Question: What was observed in the imaging?
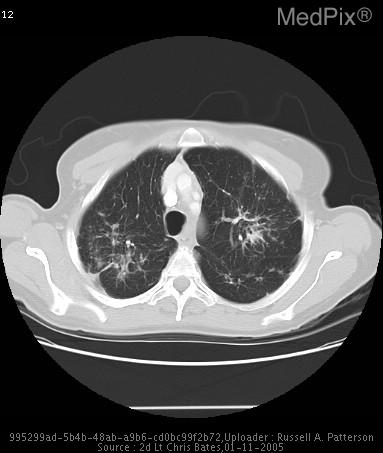
Answer: The imaging shows 1. The parenchyma of the lung demonstrates bilateral upper lobe predominant fibrotic changes with interlobular septal thickening. 2.  Numerous 1 cm nodular densities with in the periphery.
3.  As well as dominant fibrotic masses at the end of the bronchovascular bundle on the right side seen best on image #16 measuring 3.6 cm x 1.7 cm and on the left upper lobe seen best on image #10 measuring 2.4 cm X 1.8 cm with associated traction bronchiectasis, as well as some sparse areas of effected regions within the superior segments of the lower lobes bilaterally as well as the right middle lobe, which appears to have not changed significantly in comparison with the prior CT scan performed on 27 Feb 2002.
4.  No evidence of pleural effusion or pneumothorax.
5.  Mediastinum demonstrates no evidence of lymphadenopathy pathologic by size criteria.
6.  No evidence of axillary lymphadenopathy pathologic by size criteria. Sarcoidosis.